Question: Can you provide the account number mentioned in the document?
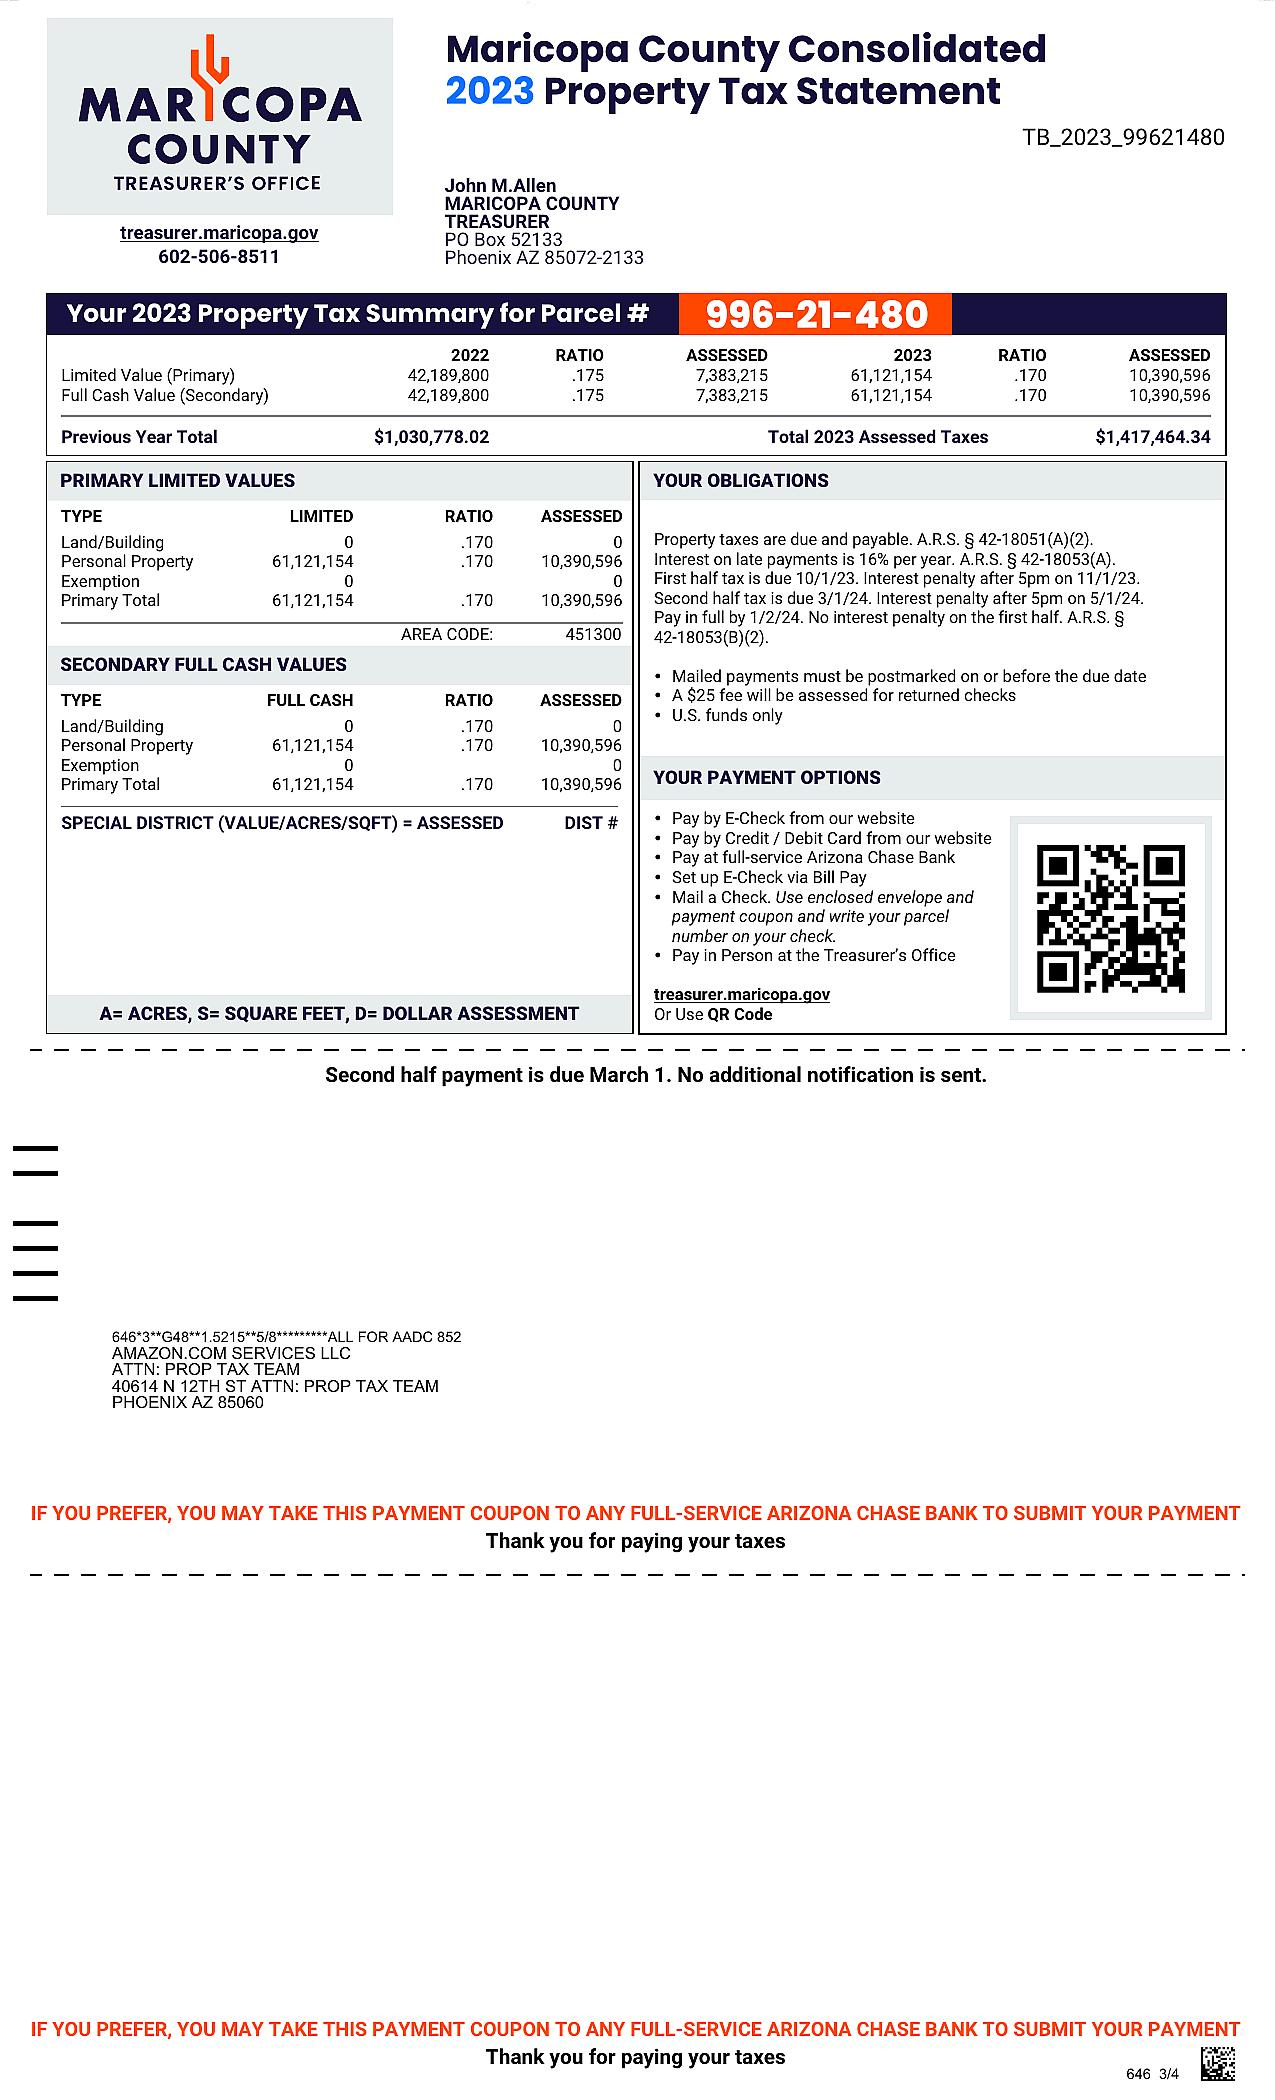
Answer: "TB_2023_99621480"